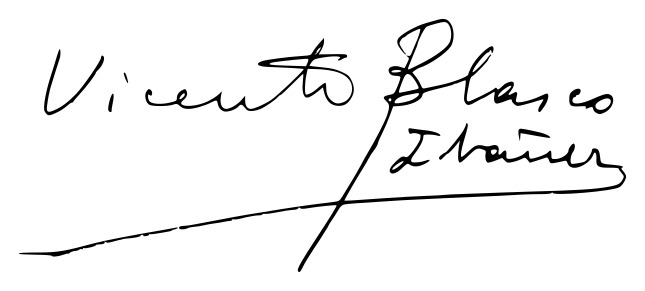
Signature of: vicente blasco ibáñez